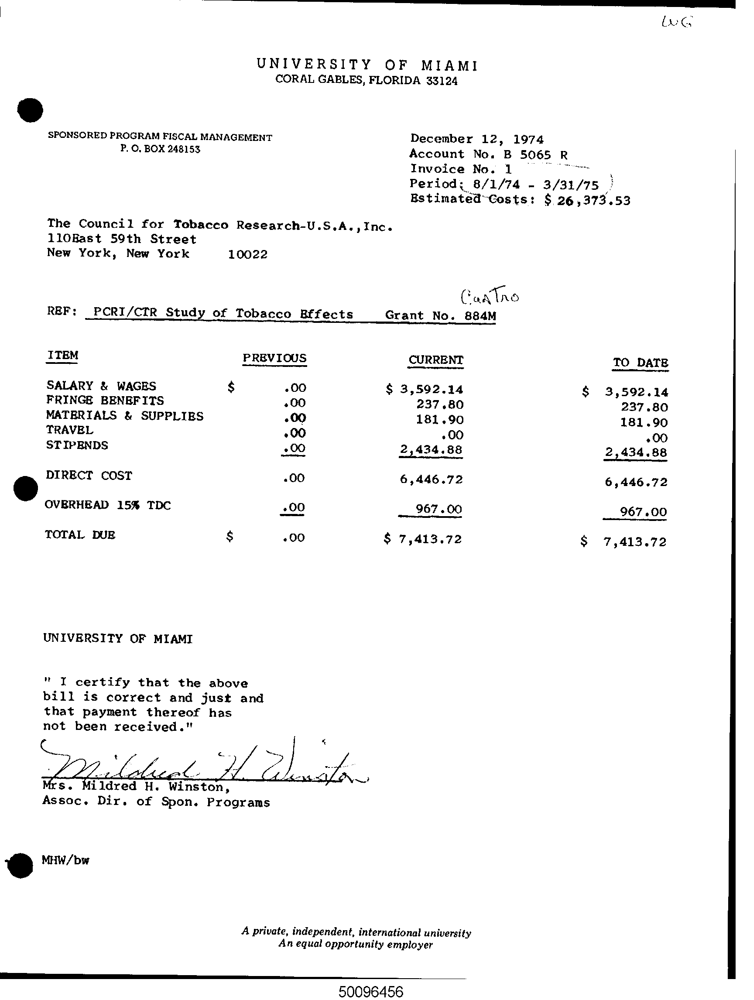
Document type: Invoice